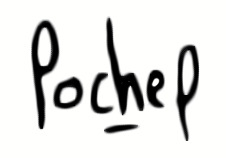
Signature of: pochep